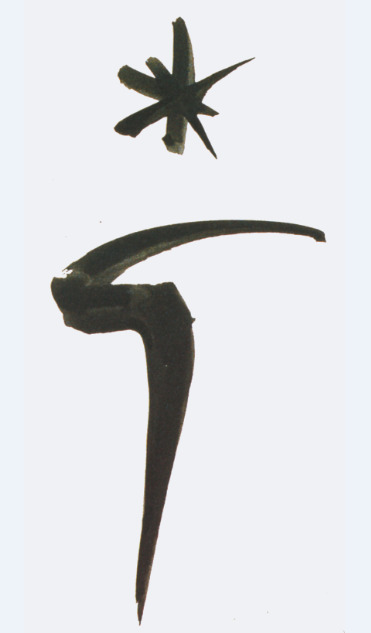
Signature of: rené gruau